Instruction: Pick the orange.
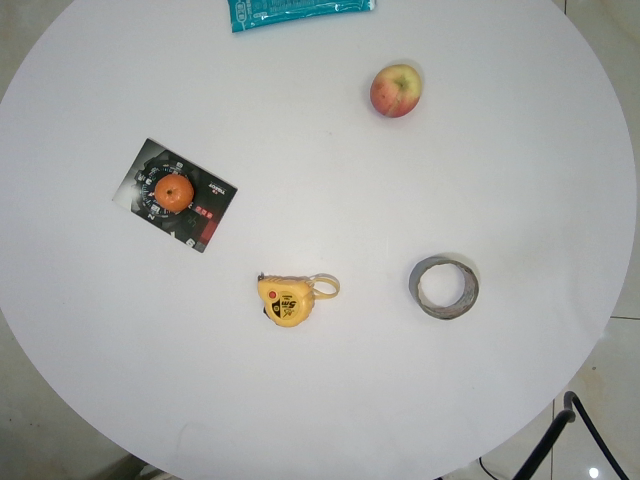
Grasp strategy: vertical